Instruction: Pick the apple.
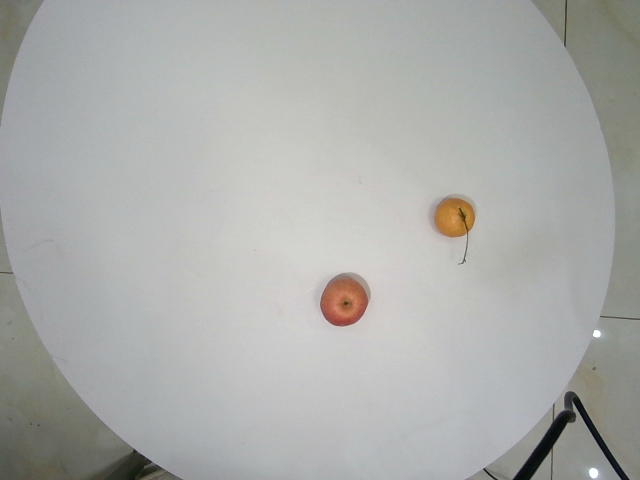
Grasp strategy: vertical